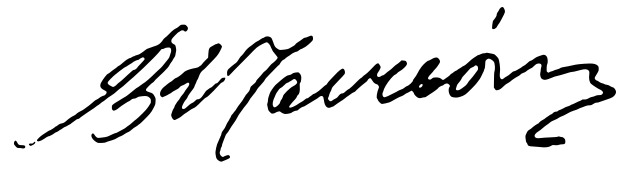
Signature of: vasilis tsitsanis